Question: What could the diagnosis suggest?
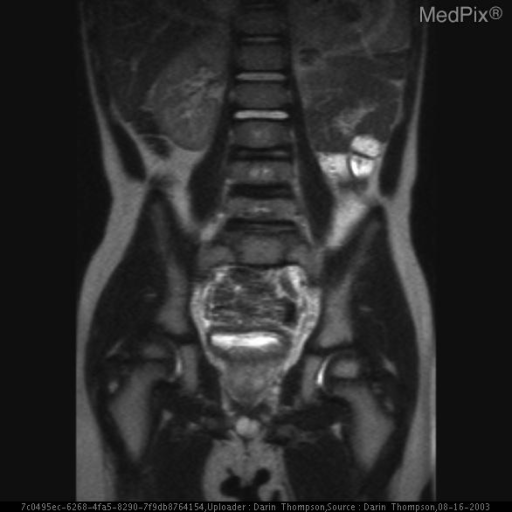
Answer: The possible diagnosis includes Rhabdomyosarcoma, hemangioma, neurofibroma, pheochromocytoma, leiomyoma, focal cystitis, inflammatory pseudotumor, RP abcess (unlikely given history), hematoma (unlikely w/ flow), TCC and Leimyosarcoma (rarely), benign tumors (rarely).